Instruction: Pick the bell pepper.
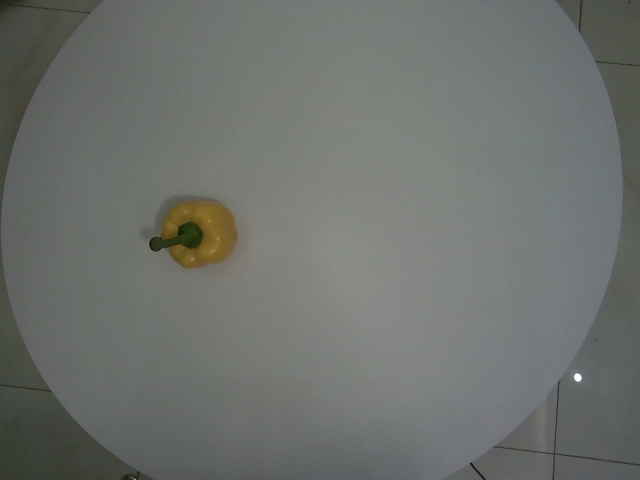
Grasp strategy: vertical